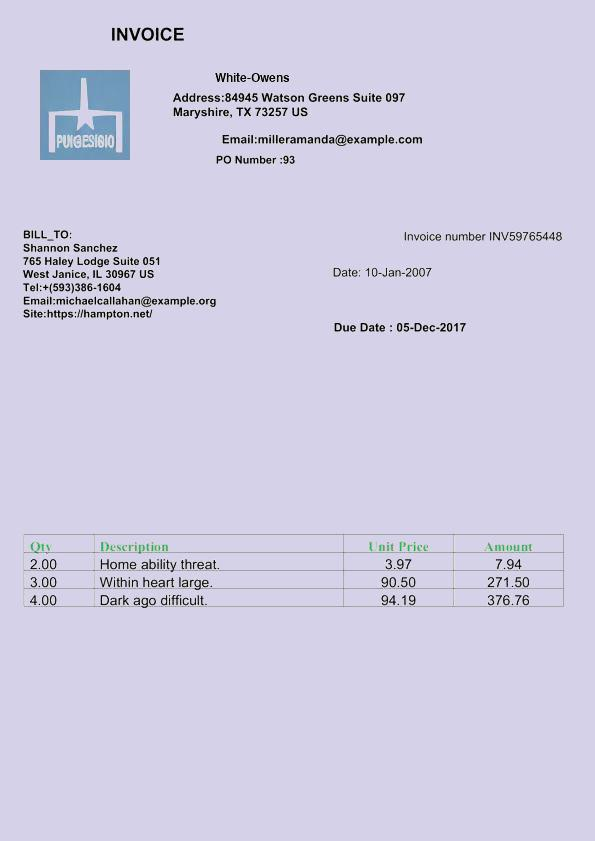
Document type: Invoice